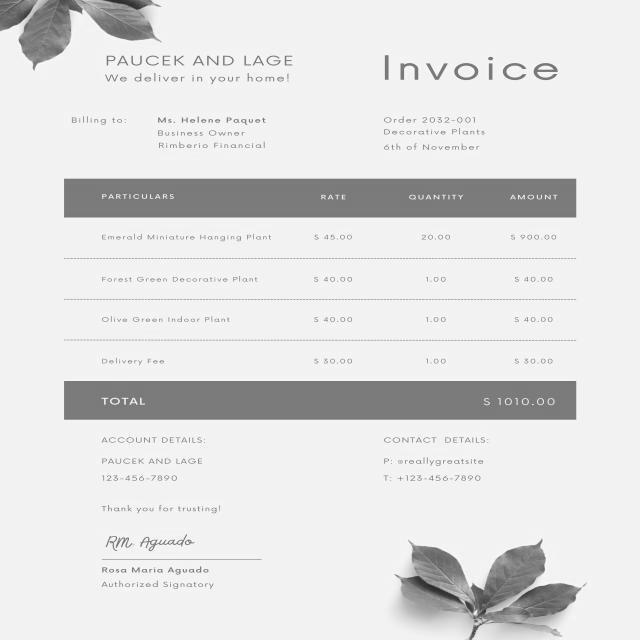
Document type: Invoice